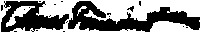
Signature of: amos townsend